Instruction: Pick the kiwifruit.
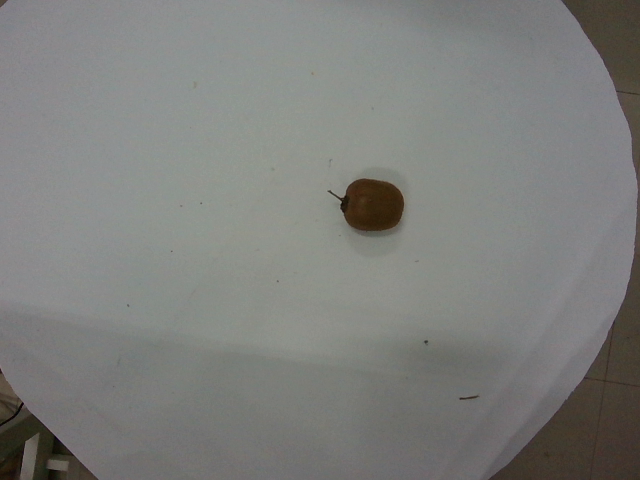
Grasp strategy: vertical